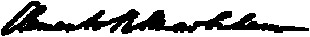
Signature of: clements markham